Question: What was observed in the imaging?
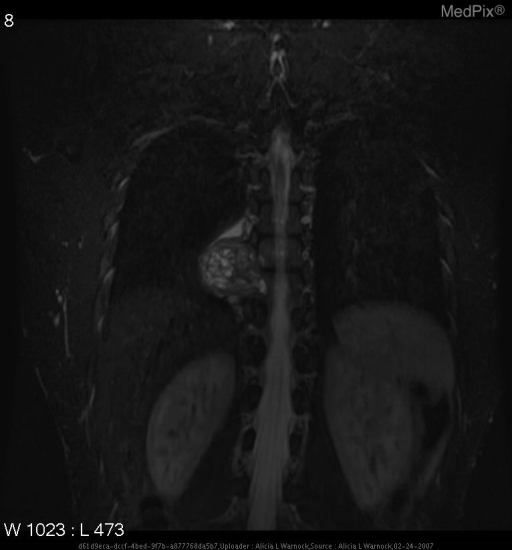
Answer: The imaging shows •  right paraspinal chest wall mass
•  measures 6.9x4.7x4.6 cm
•  located at levels T8 - T10
•  mass erodes into T9 & T10 vertebral bodies, T9 pedicle, rib 9
•  does not appear to disrupt thecal sac, though neural foramina is eroded
•  mild enhancement with gadolinium on T1 MR
•  sclerotic margins present in surrounding eroded structures
•  multiple fluid-fluid levels on T2
•  no pathologic lymphadenopathy
•  no other abnormal findings are noted T2W coronal image demonstrates right paraspinal mass spanning levels T8-T10.  Mass measures 6.9x4.7x4.6 cm..